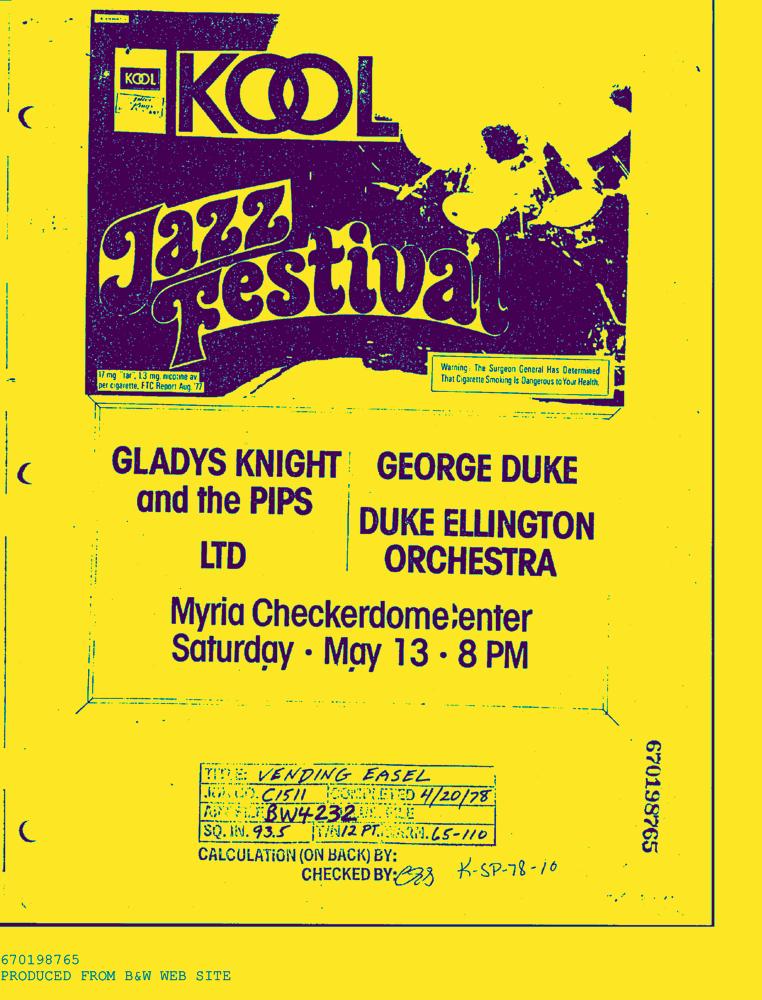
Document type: AD